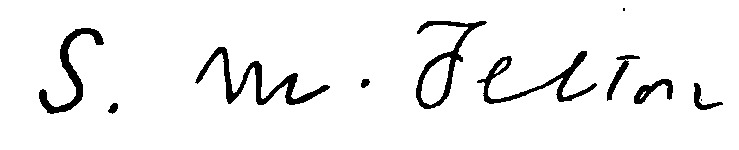
Signature of: samuel morse felton sr